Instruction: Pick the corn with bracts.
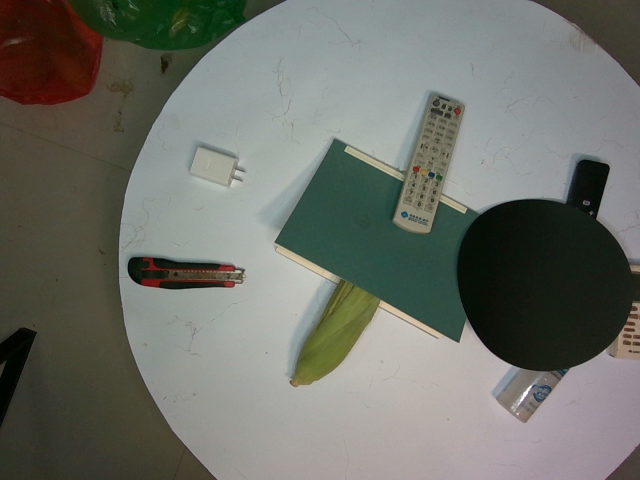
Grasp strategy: vertical